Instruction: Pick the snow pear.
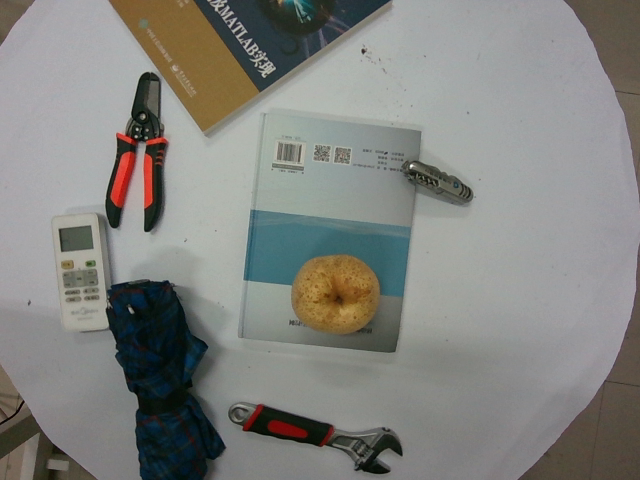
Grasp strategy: vertical